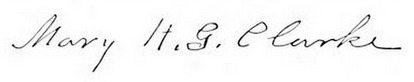
Signature of: mary h gray clarke